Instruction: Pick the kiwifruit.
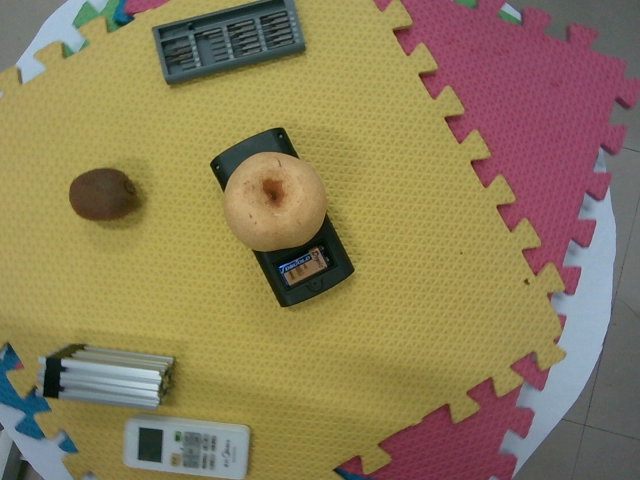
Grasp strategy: vertical